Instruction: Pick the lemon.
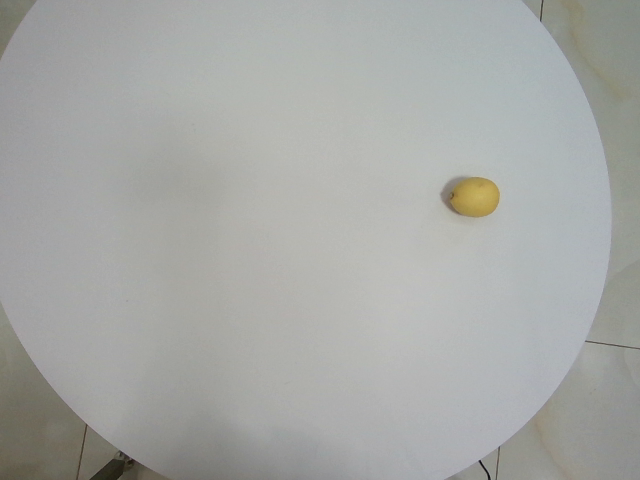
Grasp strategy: vertical